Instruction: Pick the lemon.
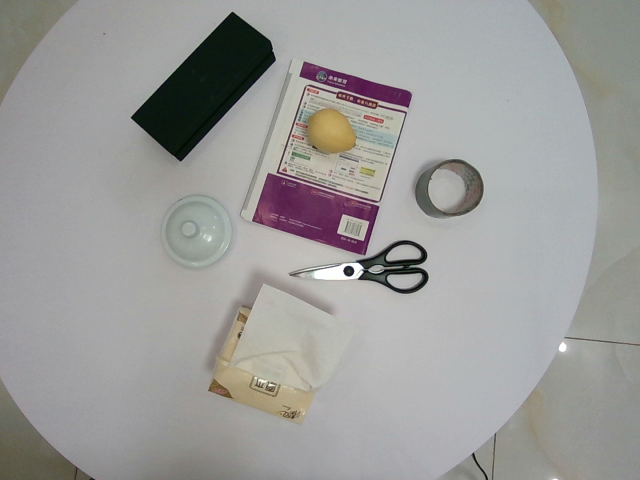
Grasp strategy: vertical